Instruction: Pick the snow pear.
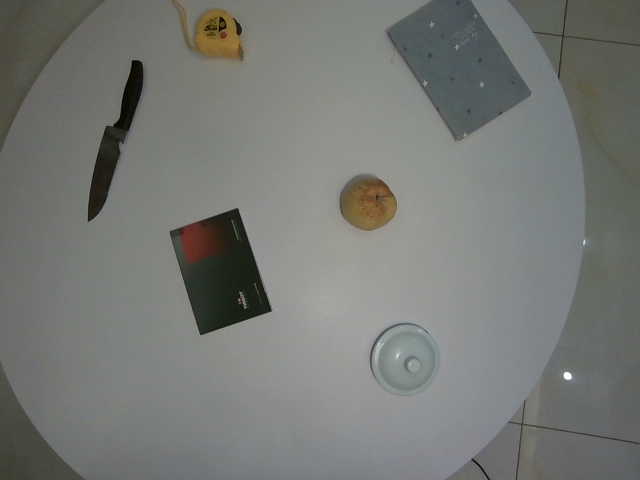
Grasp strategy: vertical